Question: Describe the condition in detail:
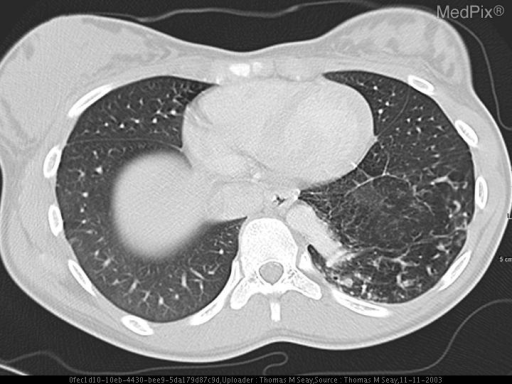
Answer: The disease is discussed as: Pulmonary sequestration is a congenital anomaly of the bronchopulmonary foregut in which there is a nonfunctional segment of lung. The blood supply is anomalous, arising from the systemic circulation (ie. the aorta or bronchial arteries ). By definition, there is no typical communication with the bronchial tree or with the pulmonary arteries. Intralobar and extralobar discrimination is based primarily upon venous drainage, and the presence of an independent pleural lining (as in the extralobar type). The intralobar variant drains to the pulmonary veins or left atrium, the extralobar type to the systemic venous system (the inferior vena cava or the azygous system). Both gain blood supply from the systemic arterial circulation, frequently from below the diaphragm, and identification of this confirms the diagnosis (although failure to identify the arterial supply does not exclude it).

In comparison, intralobar sequestrations usually become manifest during adolescence or adulthood, whereas extralobar sequestrations present at birth or soon thereafter (or may be suspected based upon prenatal ultrasonography). Intralobar sequestrations are three times more common with a male predominance, and a much lower incidence of associated anomalies (10% with associated skeletal, foregut, or diaphragmatic anomalies).  Extralobar sequestrations may have associated anomalies in up to 65% of patients, including diaphragmatic defects, pulmonary hypoplasia, bronchogenic cysts, and cardiac anomalies.  Intralobar sequestrations present with recurrent pneumonias, chronic cough, or dyspnea, or may be completely asymptomatic. Other complications of intralobar sequestrations include hemoptysis, and intrathoracic hemorrhage, and where there is marked vascular shunting, cardiac decompensation.  Extralobar sequestrations, presenting at birth or infancy, may manifest as cyanosis, respiratory distress, feeding difficulties, failure to thrive, and recurrent pneumonias. Both predominantly are located in the left base in 60-90%.  Treatment of both is resection.

==========================================
Animation showing origin of pulmonary vessel from descending thoracic aorta:
http://rad.usuhs.mil/medpix/multimedia_files/mv002.mpg